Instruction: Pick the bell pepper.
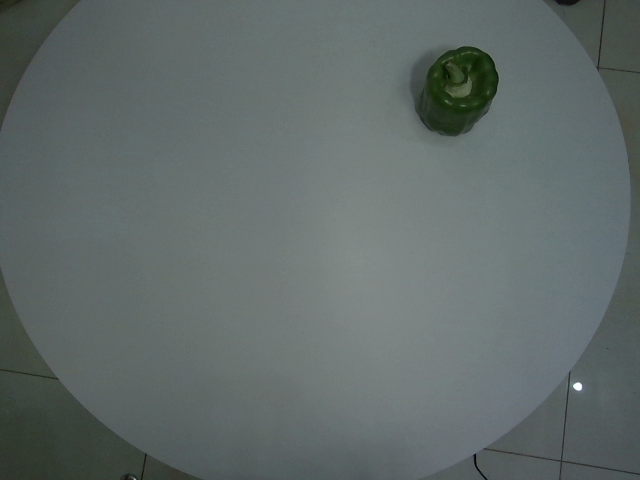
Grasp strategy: vertical